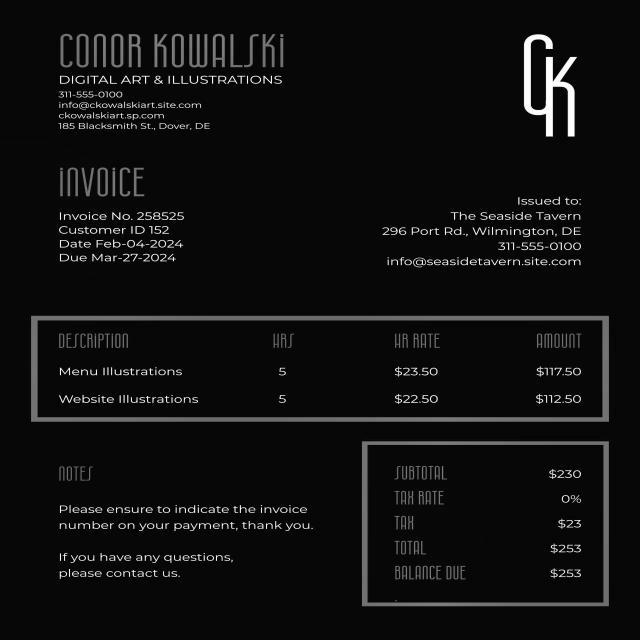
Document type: Invoice